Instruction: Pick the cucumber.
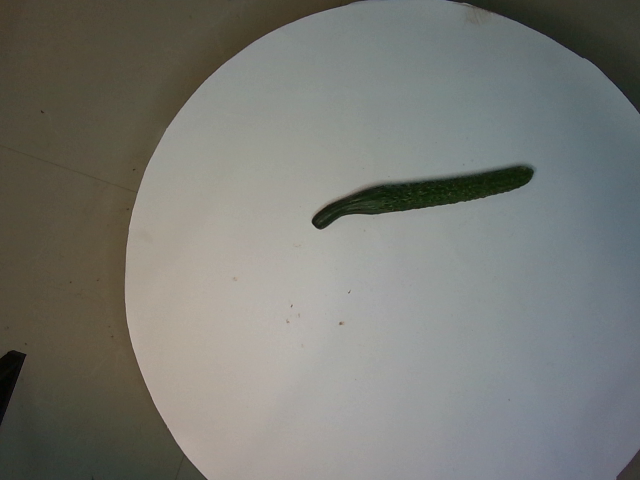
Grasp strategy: vertical